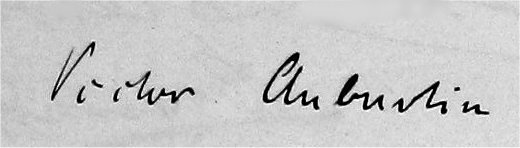
Signature of: victor auburtin